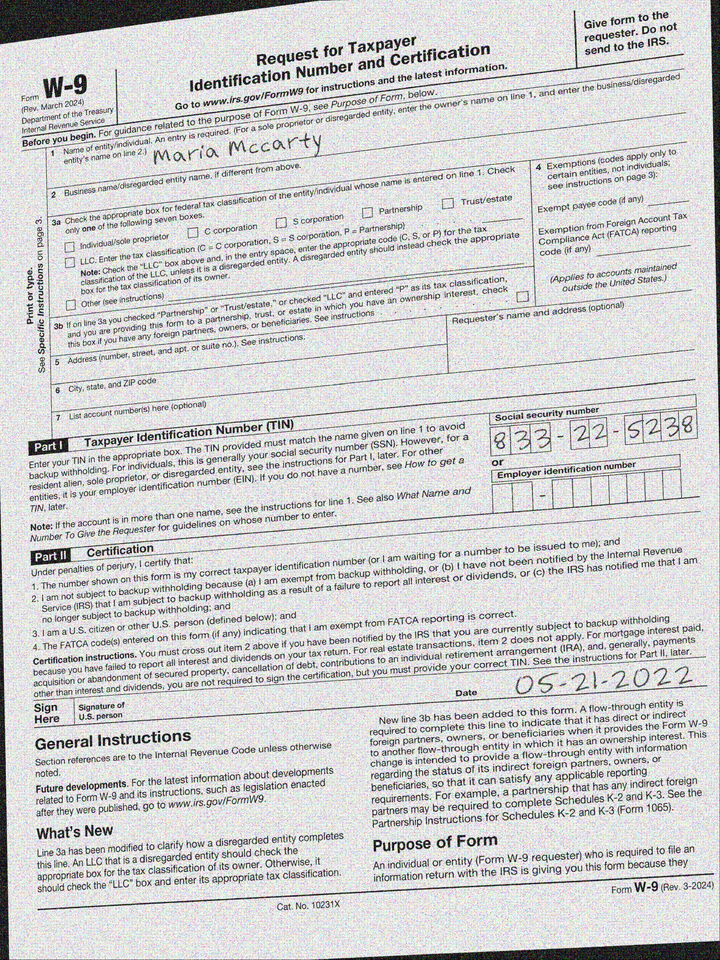
cbx: no
ssn: 833225238
enm: Maria Mccarty
sdt: 05-21-2022